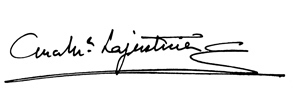
Signature of: ana maría lajusticia